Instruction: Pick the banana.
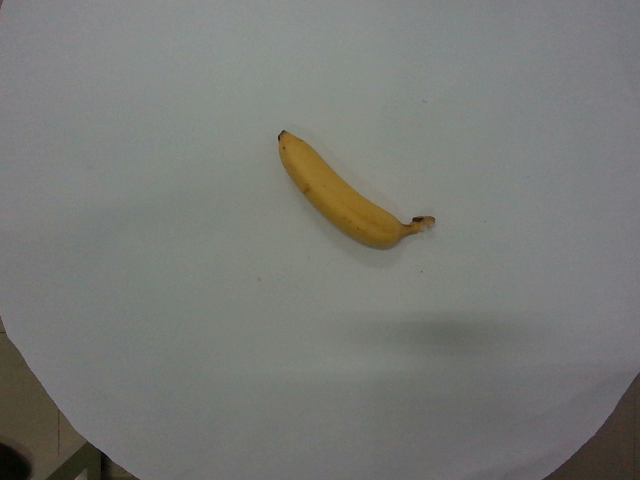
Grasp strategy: vertical